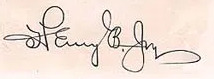
Signature of: henry bourne joy